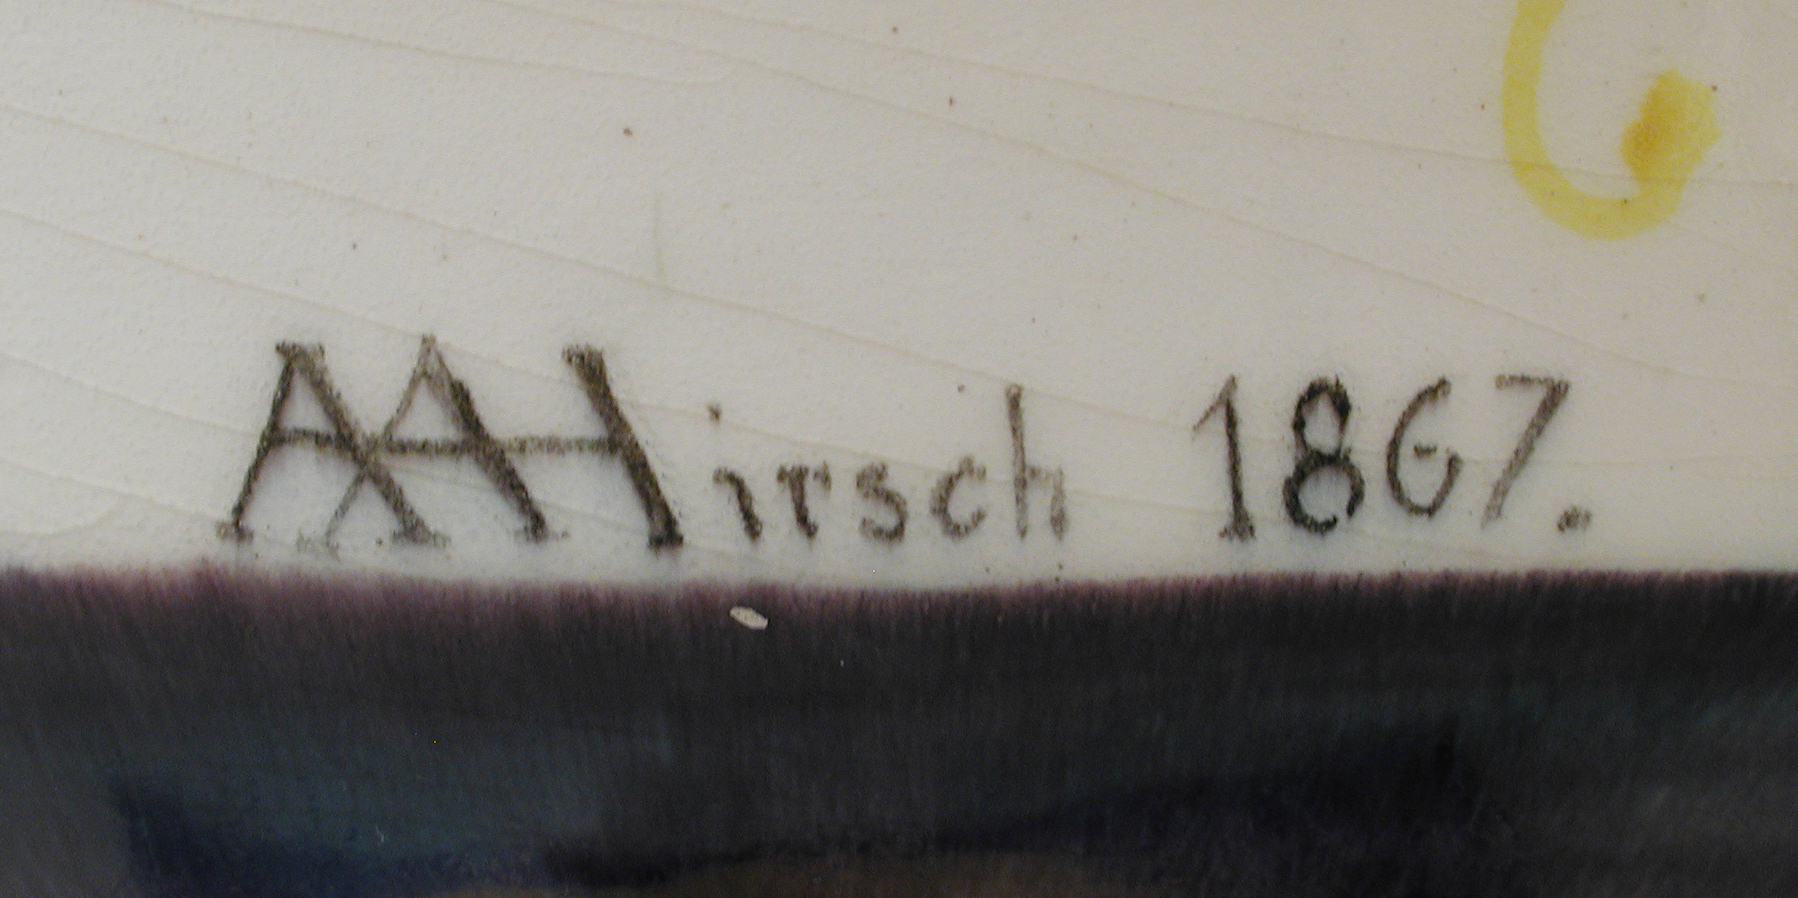
Signature of: auguste alexandre hirsch